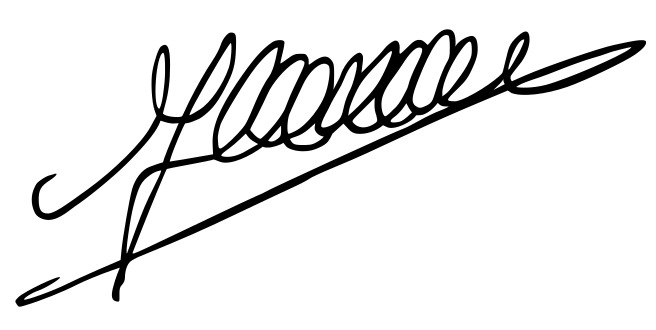
Signature of: carme forcadell